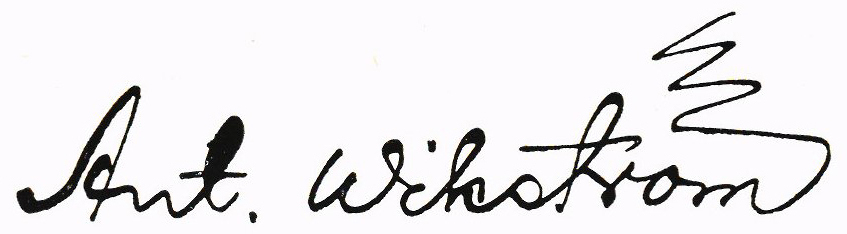
Signature of: anton wikström